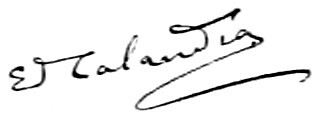
Signature of: edoardo calandra